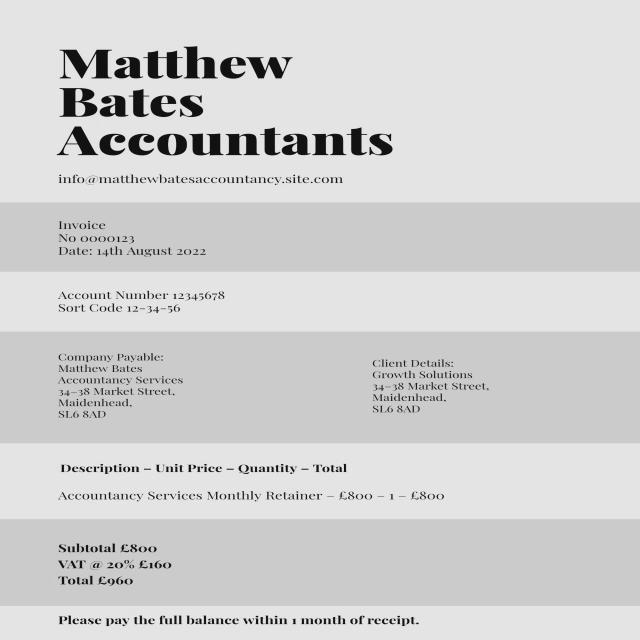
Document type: Invoice